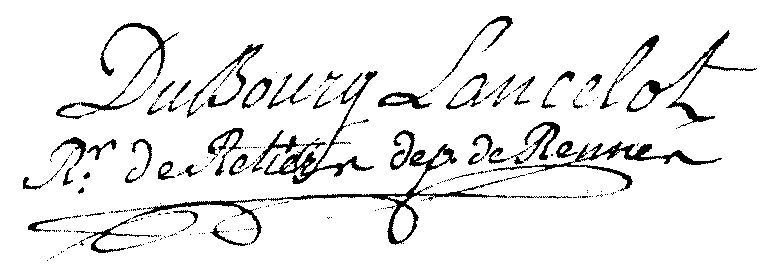
Signature of: joseph joachim françois esmé jean emmanuel lancelot dubourg